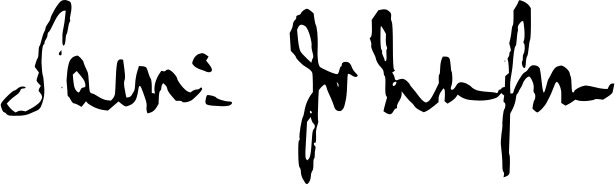
Signature of: samuel johnson